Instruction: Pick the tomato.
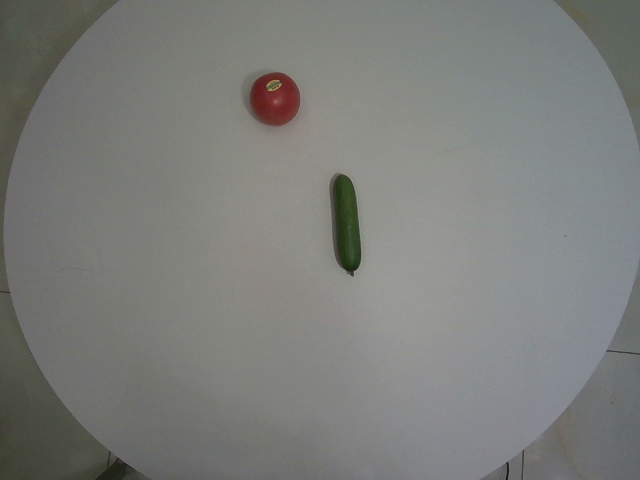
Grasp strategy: vertical